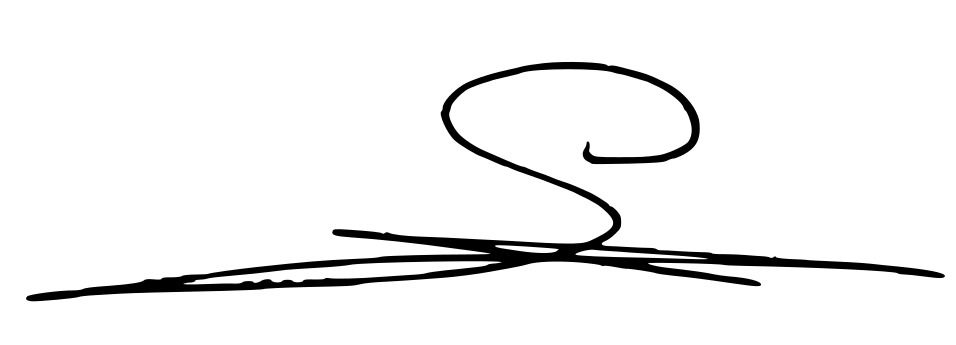
Signature of: kazimierz smoliński